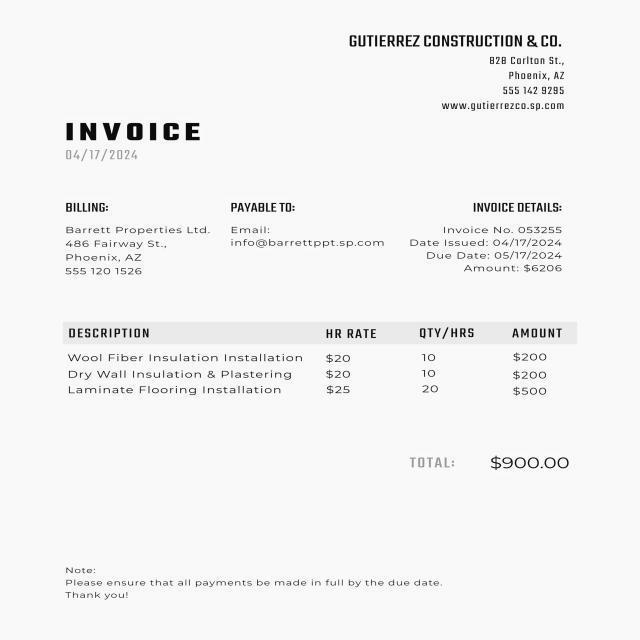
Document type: Invoice